Question: What appears to be the issue?
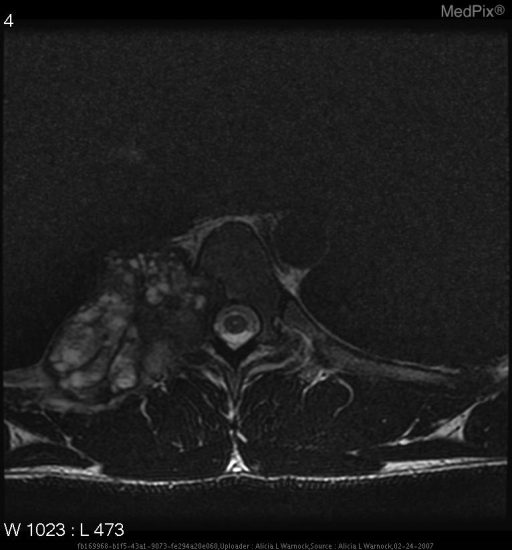
Answer: The findings suggest •  right paraspinal chest wall mass
•  measures 6.9x4.7x4.6 cm
•  located at levels T8 - T10
•  mass erodes into T9 & T10 vertebral bodies, T9 pedicle, rib 9
•  does not appear to disrupt thecal sac, though neural foramina is eroded
•  mild enhancement with gadolinium on T1 MR
•  sclerotic margins present in surrounding eroded structures
•  multiple fluid-fluid levels on T2
•  no pathologic lymphadenopathy
•  no other abnormal findings are noted. Large, lobulated mass located in right paraspinal region, precisely at the costovertebral junction of T9 that appears to have epicenter at the ninth rib.  Mass extends into the neural foramen and abuts the thecal sac.  Mass measures 6.9x4.7x4.6 cm.  T2 signaling shows multiple areas of high intensity which correspond to the low signal areas on T1.  These areas are represent fluid-fluid levels within a portion of the mass.. The patient might have a history of 24 yo man with right-sided lower posterior chest/rib pain for 4-6 months, increases with deep inspiration.  He denies history of trauma..